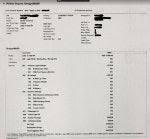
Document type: Invoice